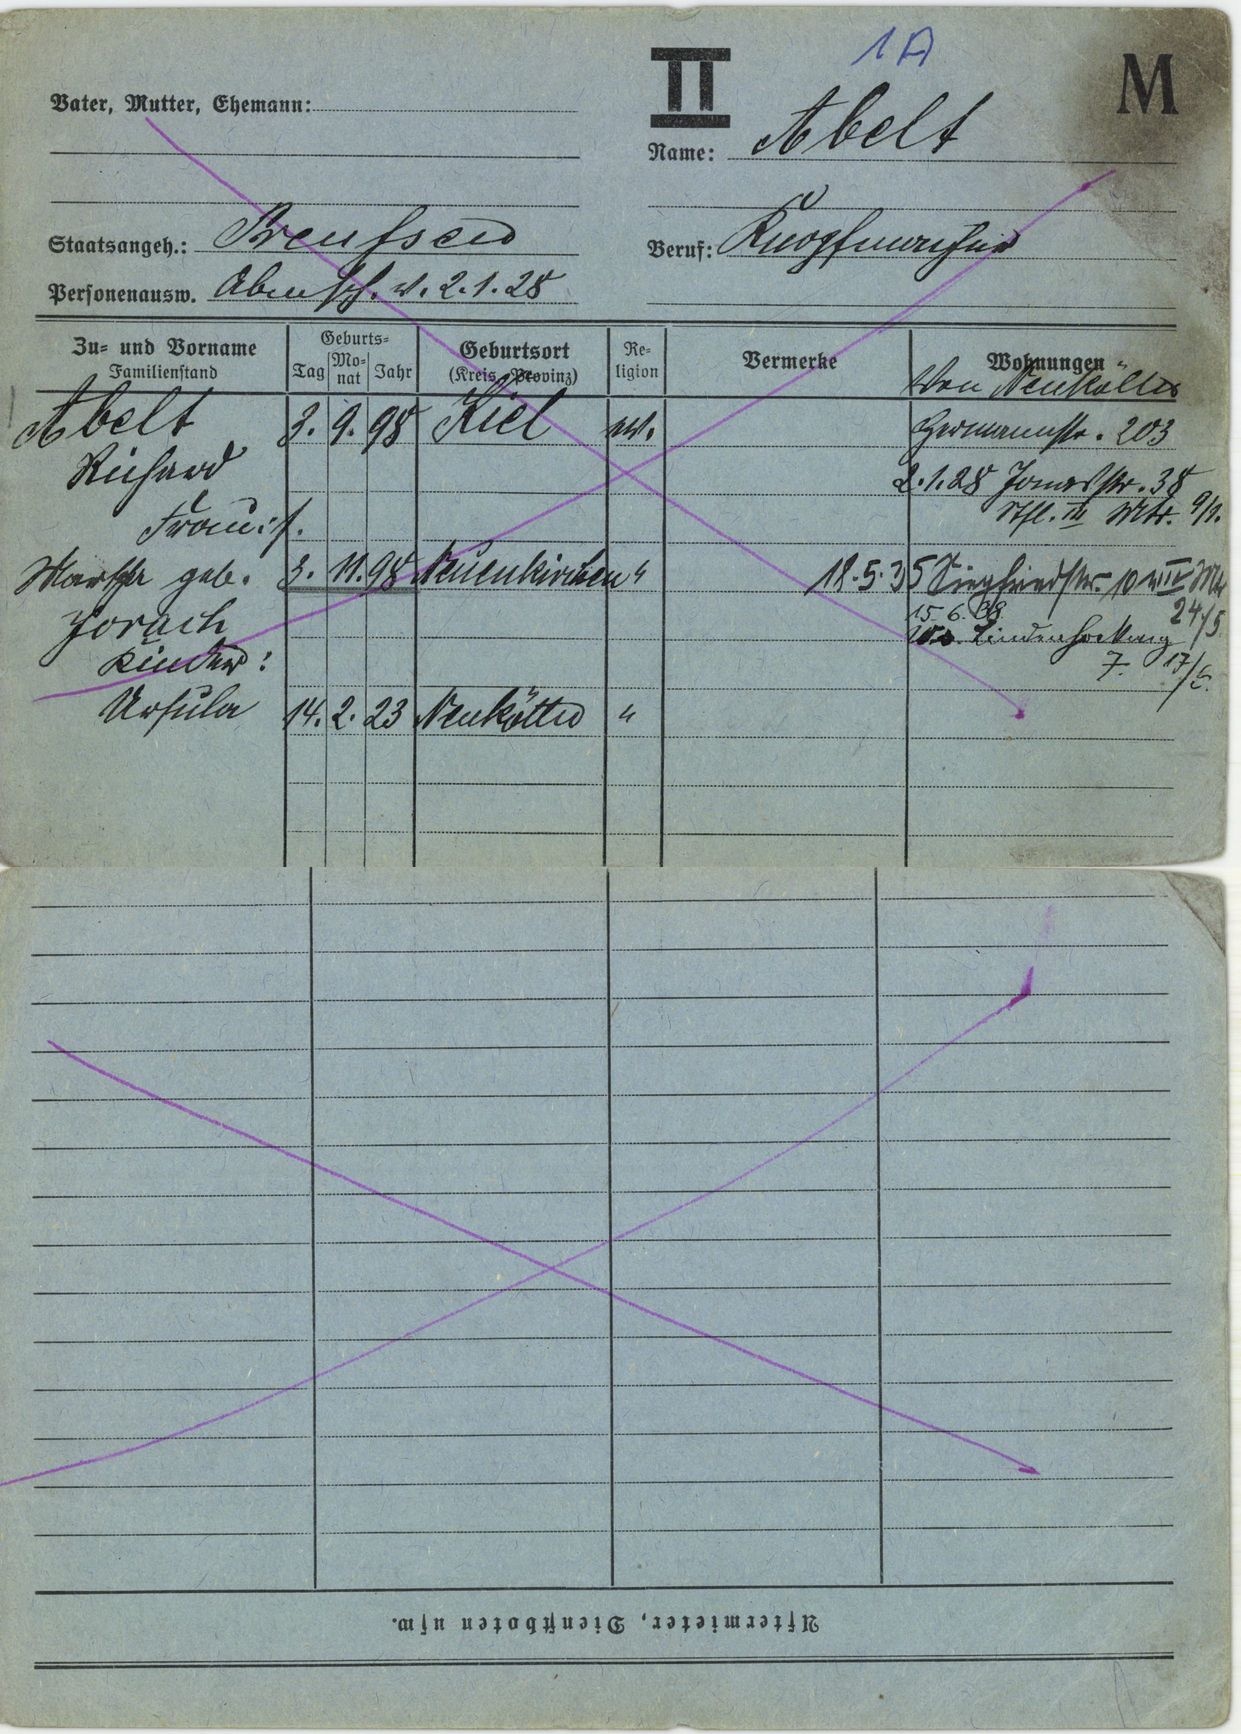
Abelt